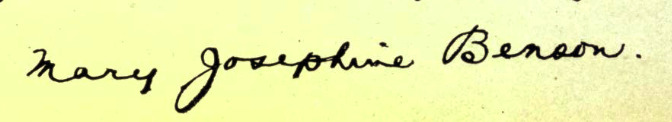
Signature of: mary josephine benson